Question: Talk about the condition:
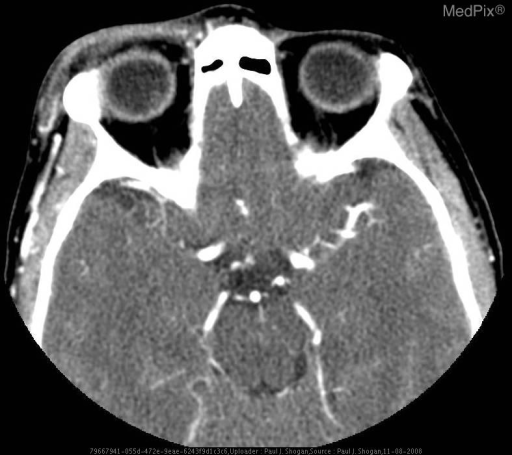
Answer: The disease is discussed as: Choroidal melanomas are the most common primary intraocular tumors in adults, and the most commonly occurring uveal melanoma.  The uvea is subdivided into the iris, the ciliary body, and the choroids.  Most choroidal melanomas are believed to develop from preexisting melaanocytic nevi.  The estimated prevalence is five to seven cases per 1 million adults, occurring most commonly in people of northern European descent.  Sixty-five percent of melanomas occur in those older than 50 years.  Patients may be asymptomatic with lesions discovered during a routine ophthalmologic examination.  Other patients may notice vision loss, photopsia, and visual field deficits.

Melanomas primarily metastasize to the liver, as well as to the lung, bone, kidney, and brain.  Treatment is dependent on site of origin, size, location of the primary lesion, and on the presence of extraocular extension, recurrence, or metastases.  Melanomas greater than 1 cm in thickness are managed with enucleation.  Medium sized lesions (3 mm to 1 cm) may be managed with enucleation, plaque brachytherapy and external-beam radiation.  Small tumors (<3 mm in thickness) are monitored every 3-6 months with US.

Uveal melanomas are usually assessed by ophthalmologic examination, fluorescein angiography, US, CT or MR imaging.  On unenhanced CT, these lesions appear elevated, hyperdense, are sharply marginated, and following contrast administration avidly enhance.  At MR imaging, most melanomas appear as well-defined solid masses that are hyperintense on T1-weighted images, and hypointense on T2-weighted images secondary to the paramagnetic effects of melanin.  Contrast enhanced fat-suppressed MR images are useful to demonstrate scleral invasion, tumor extension to the optic disc, and extraocular invasion.